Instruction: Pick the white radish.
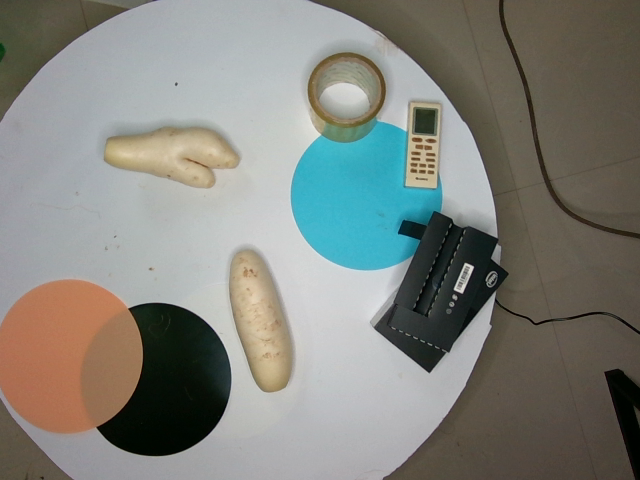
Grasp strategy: vertical